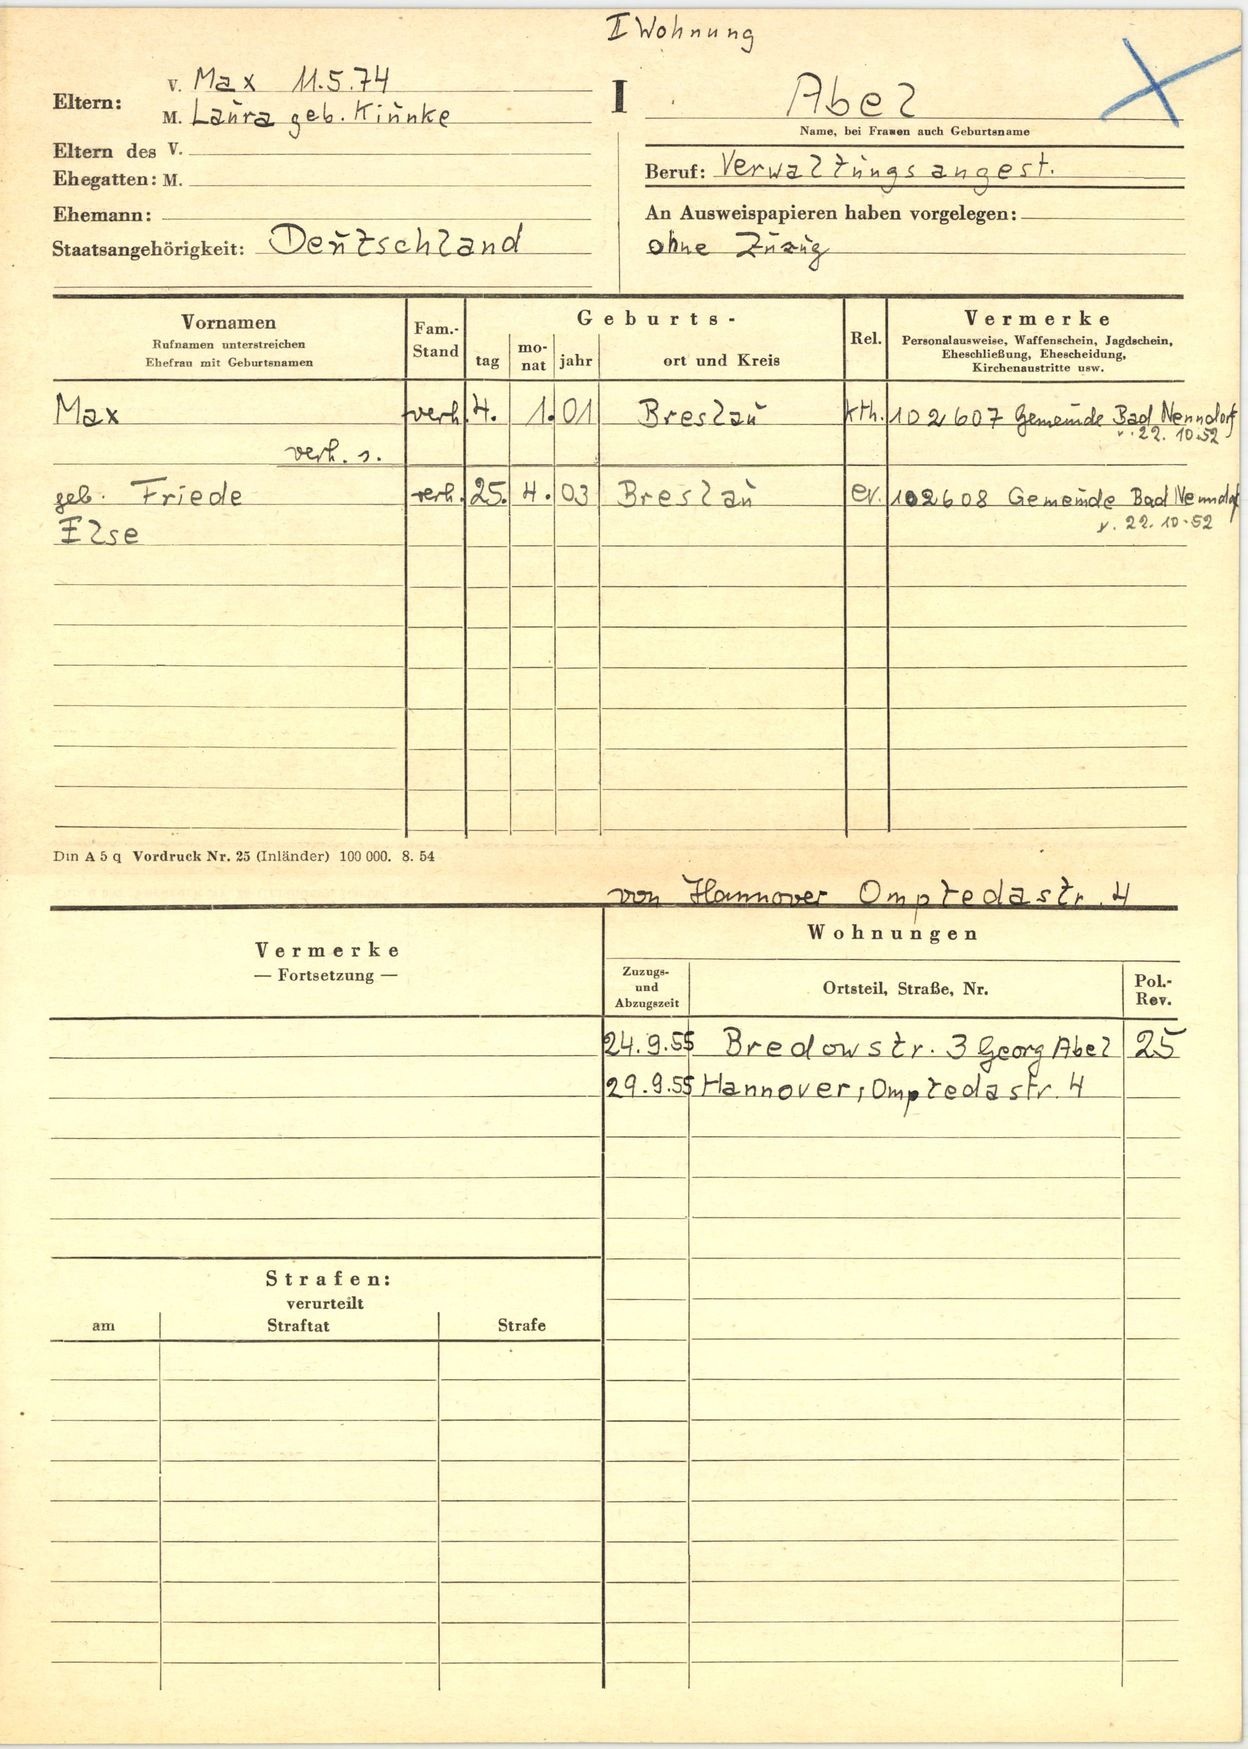
Abel